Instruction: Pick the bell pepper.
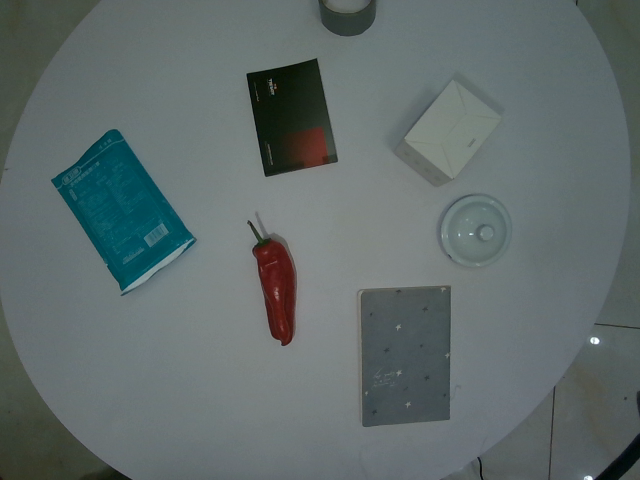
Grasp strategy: vertical